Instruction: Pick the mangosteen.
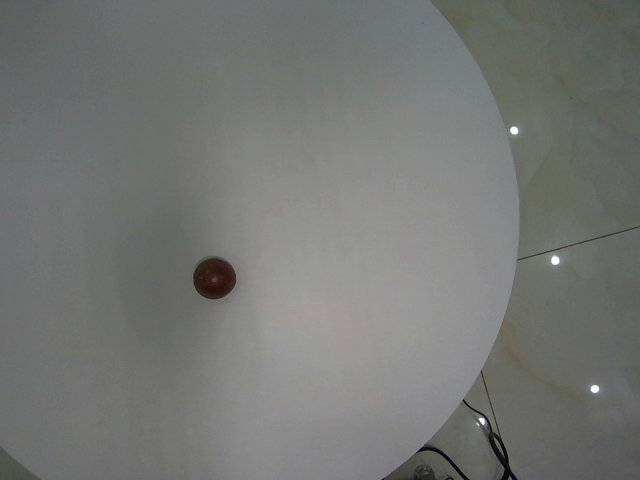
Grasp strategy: vertical